Question: What is the name of the tenant mentioned in the document?
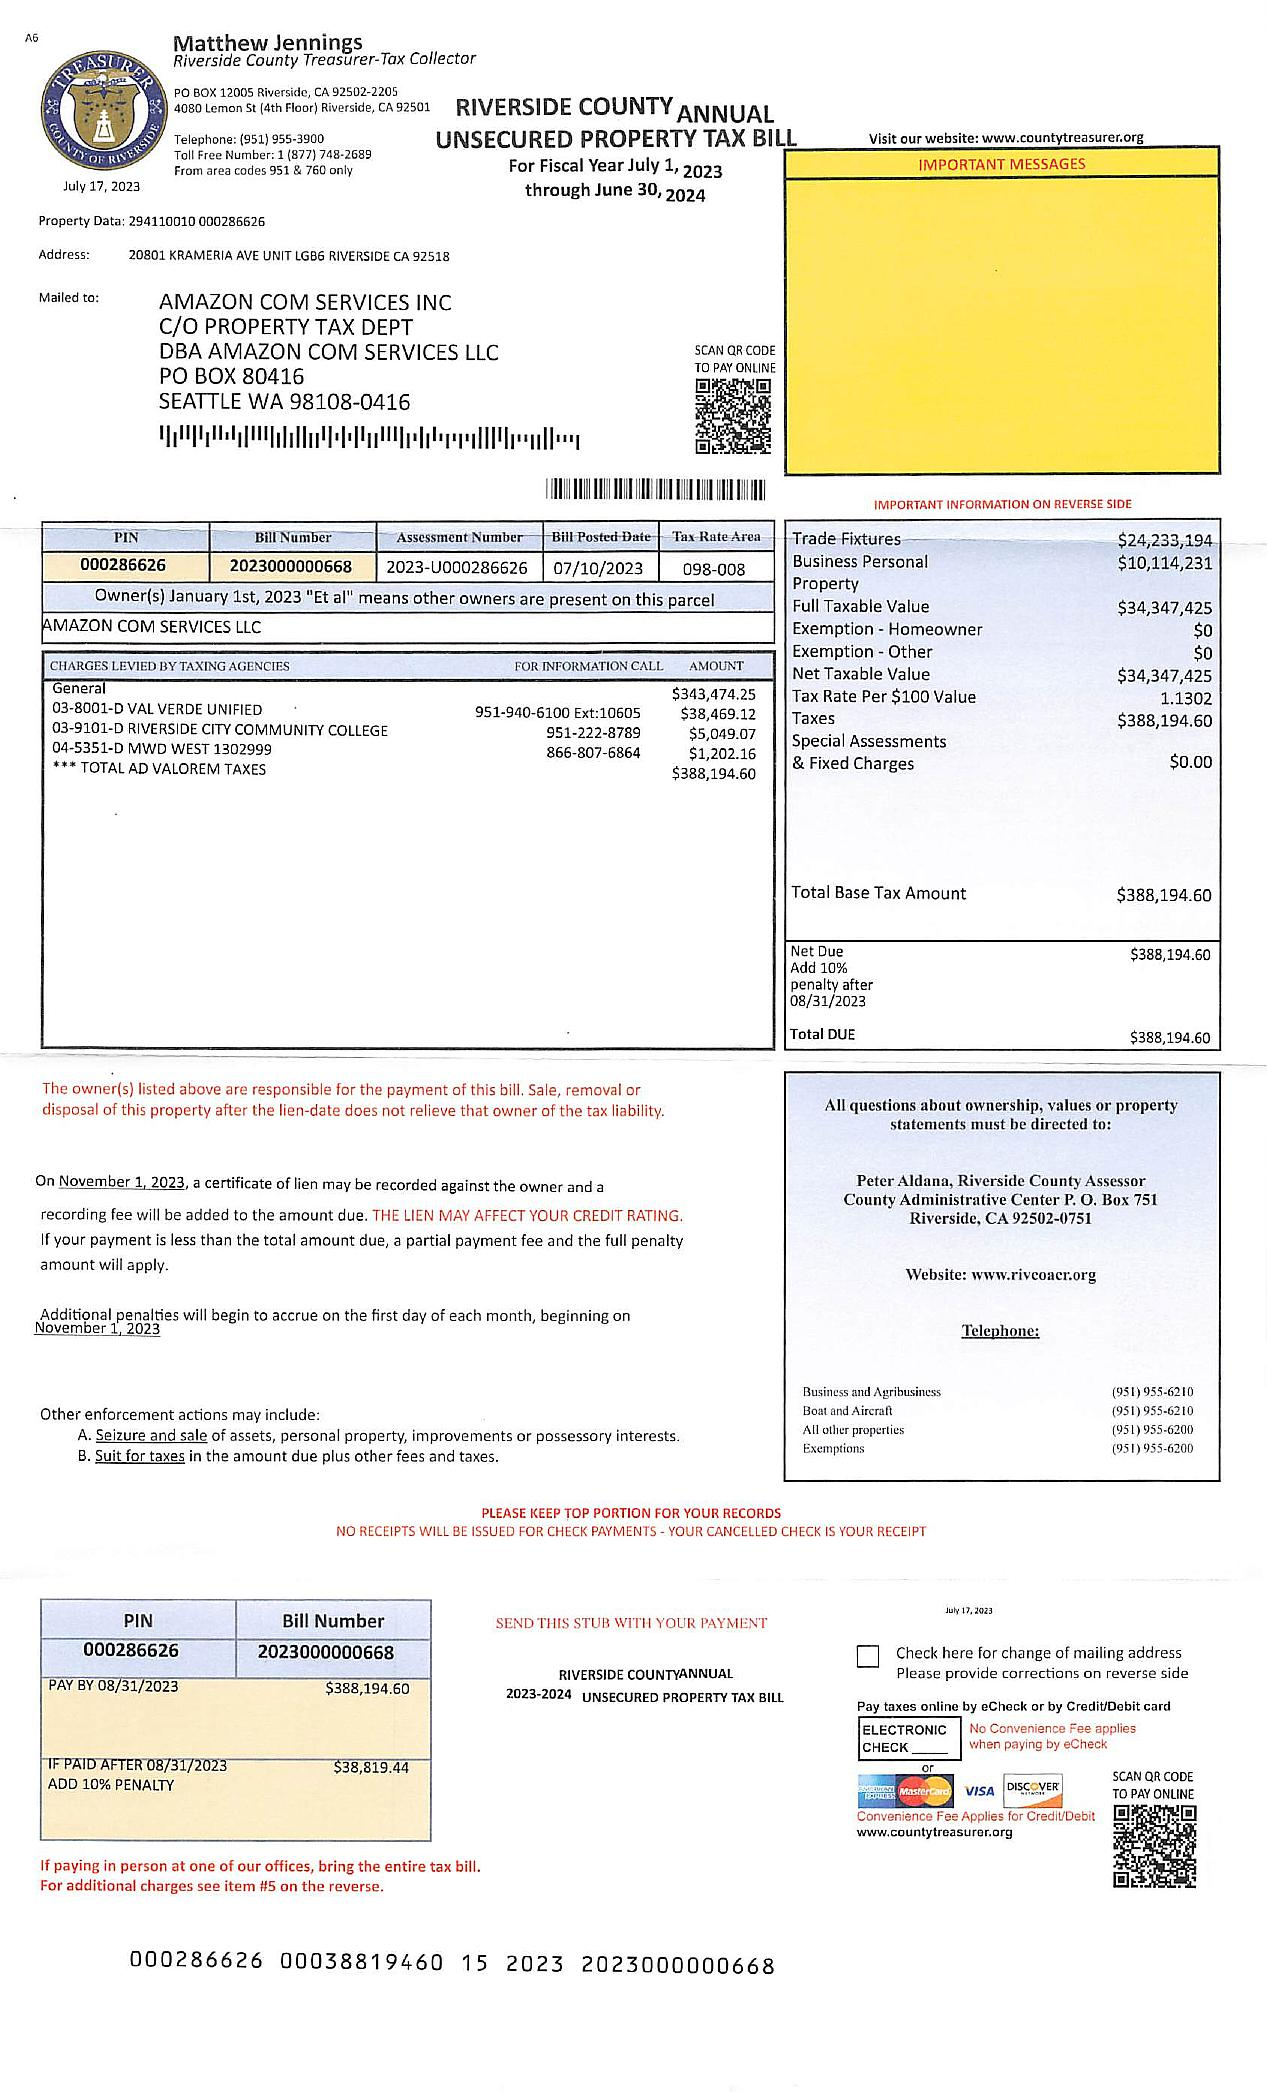
Answer: "AMAZON COM SERVICES LLC"